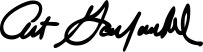
Signature of: q4039